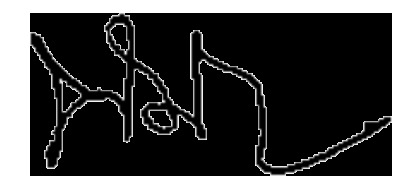
Signature of: nipit intarasombat